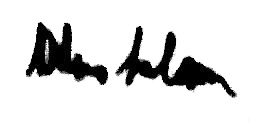
Signature of: abdus salam